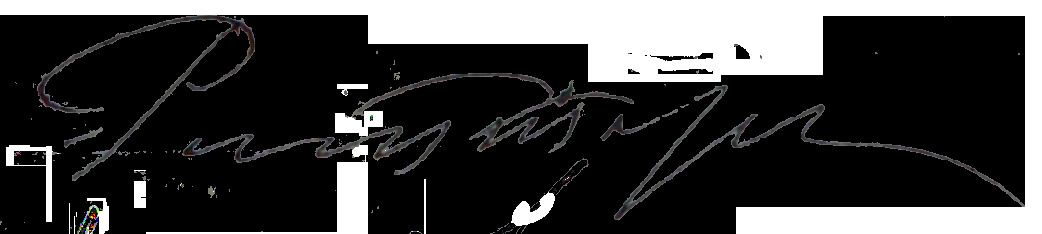
Signature of: pavlo ritter